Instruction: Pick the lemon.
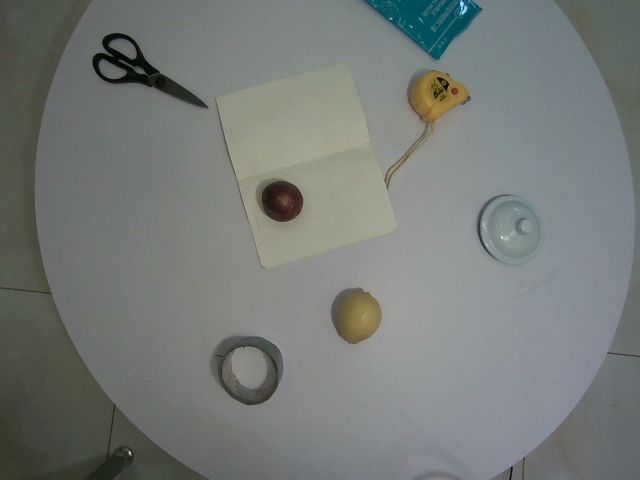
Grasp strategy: vertical